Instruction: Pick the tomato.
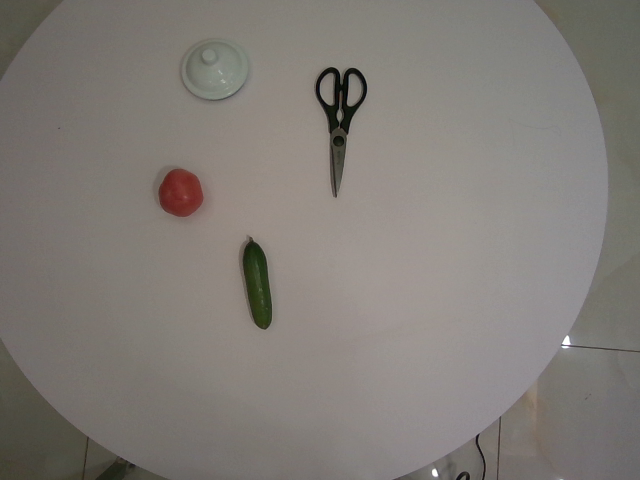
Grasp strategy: vertical